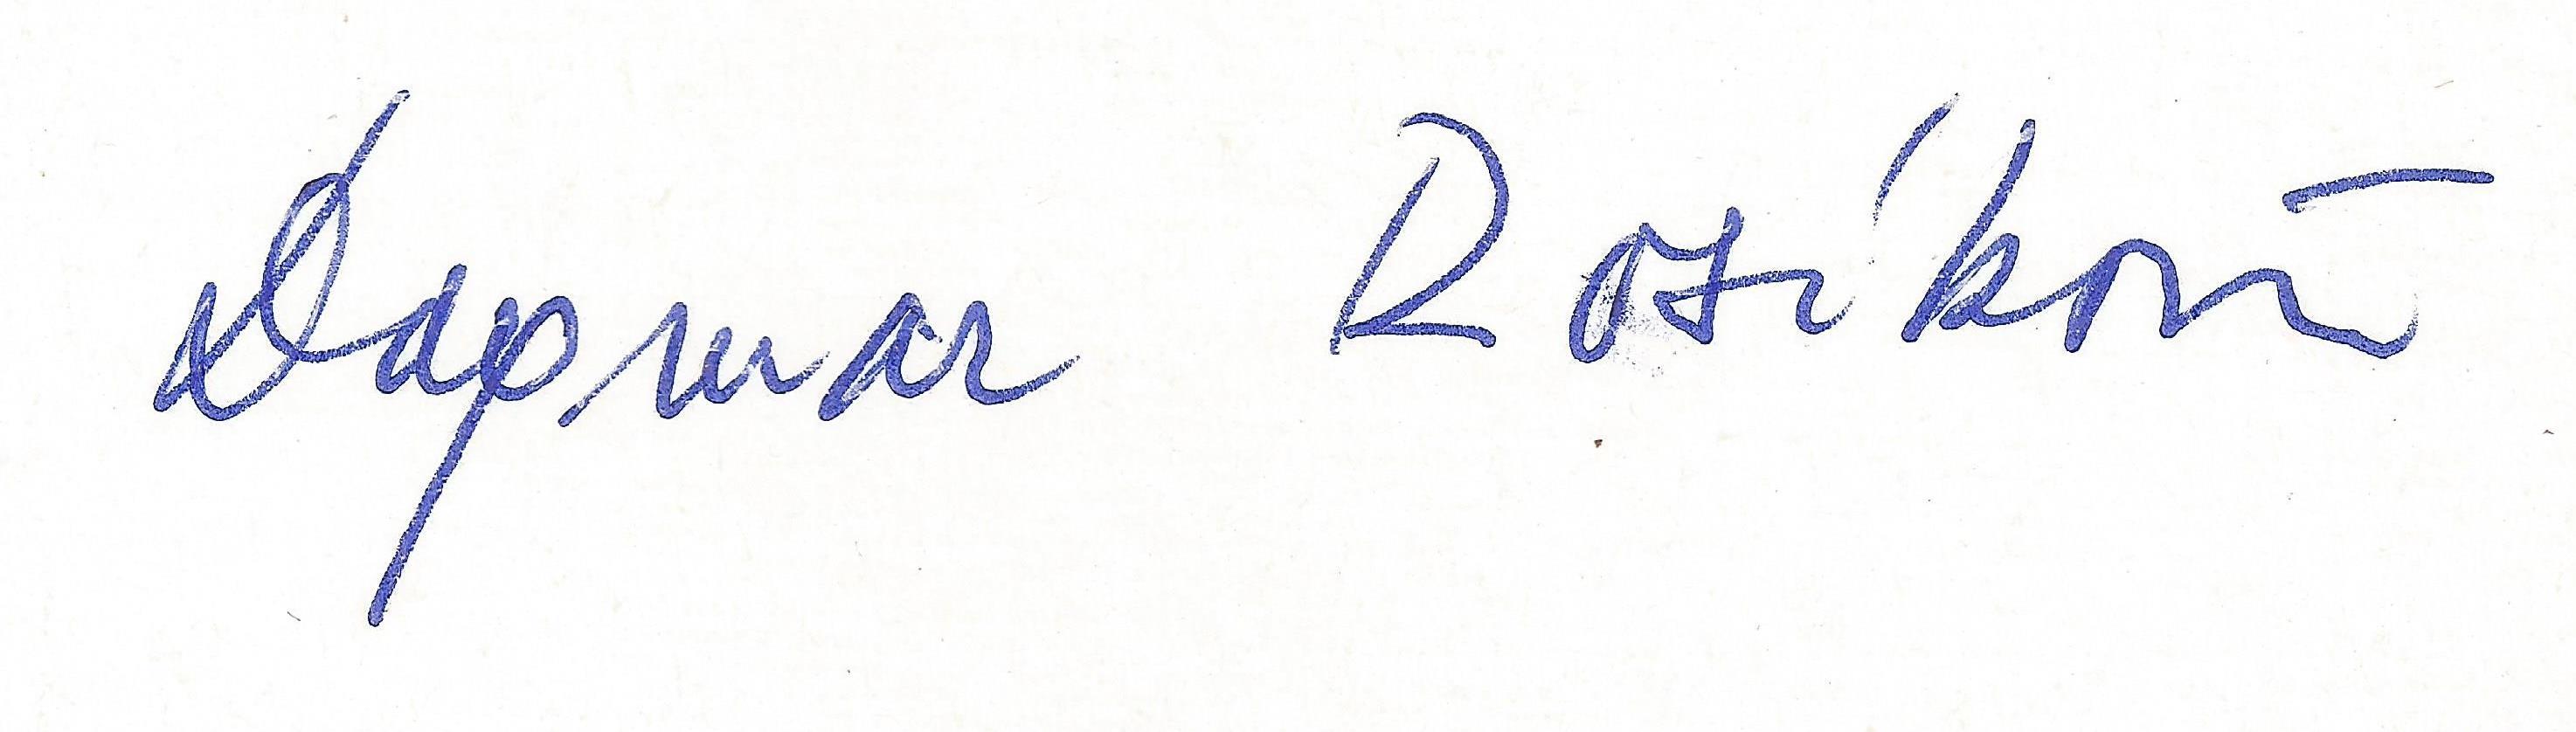
Signature of: dagmar rosíková